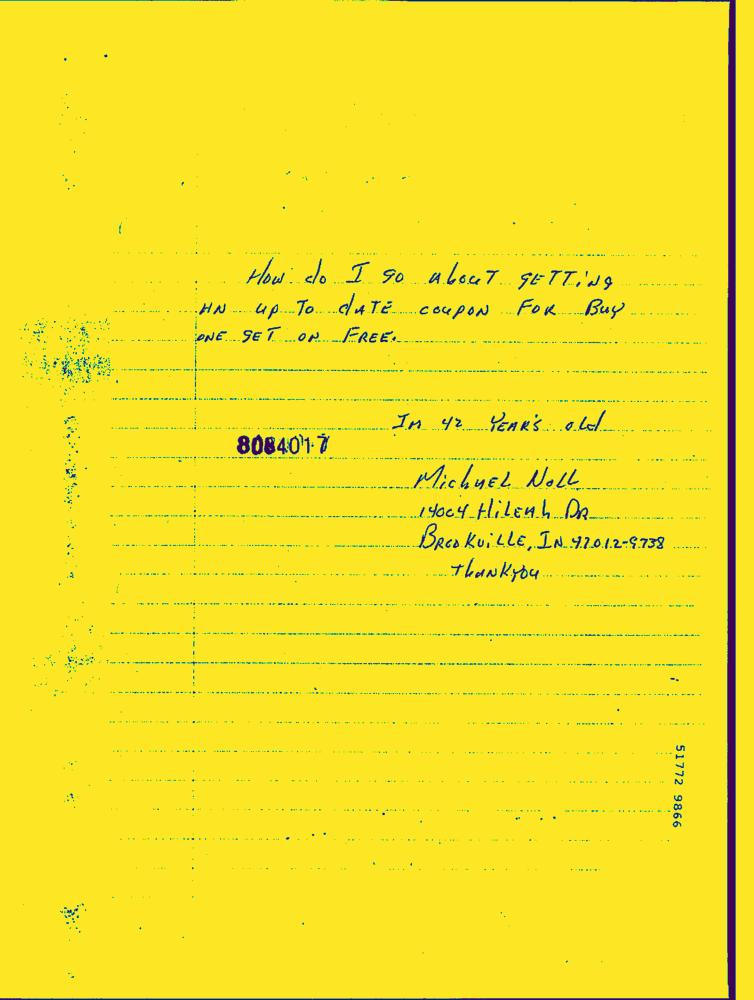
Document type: Hand-Written